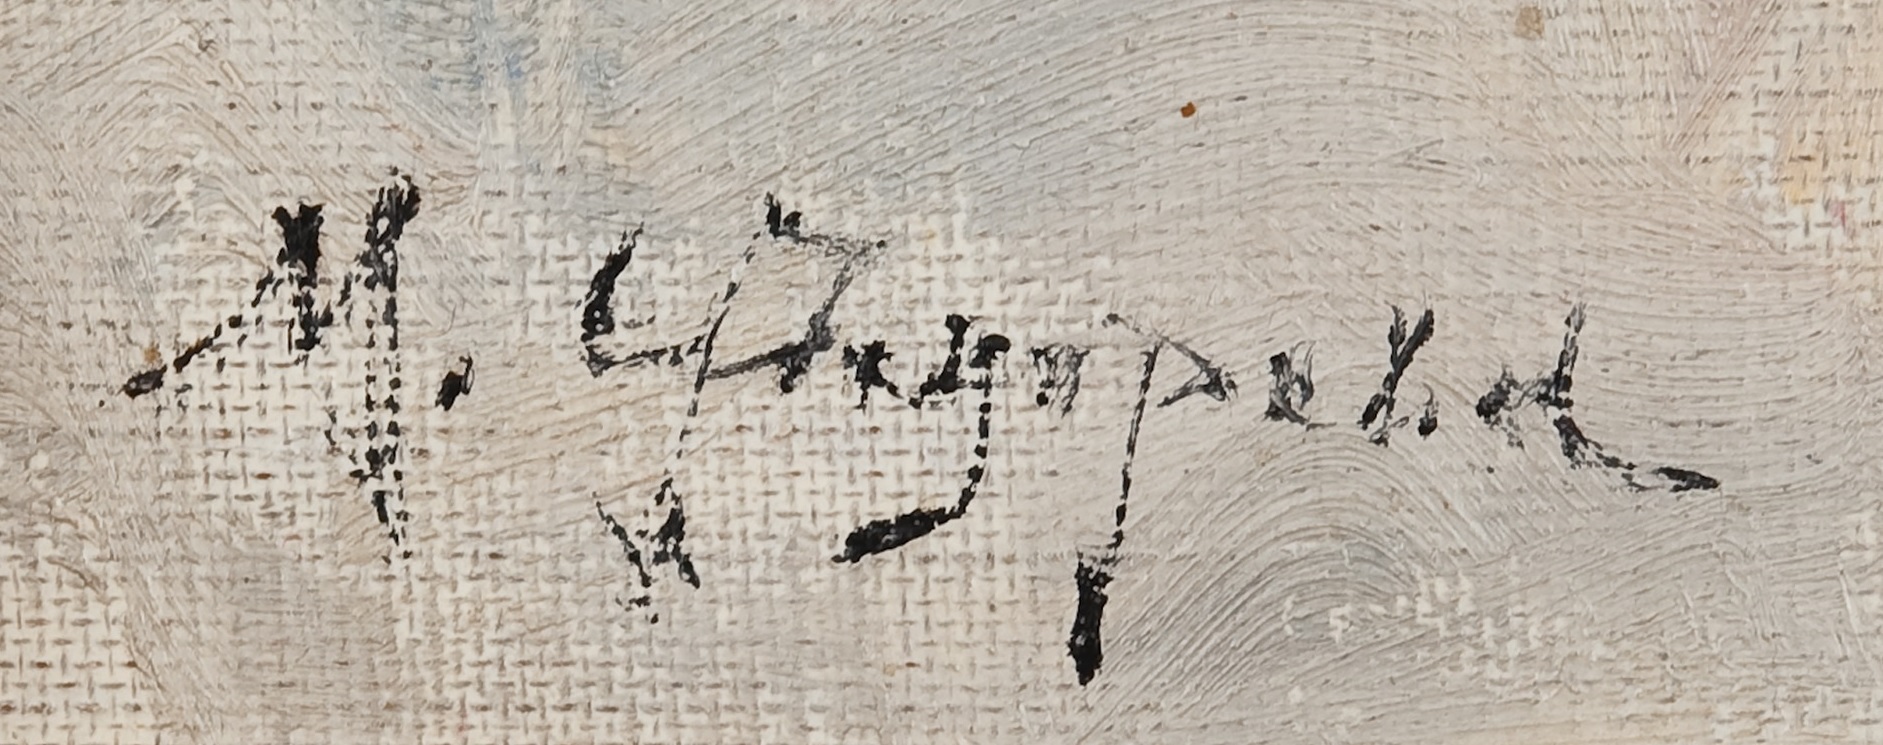
Signature of: maria feodorova